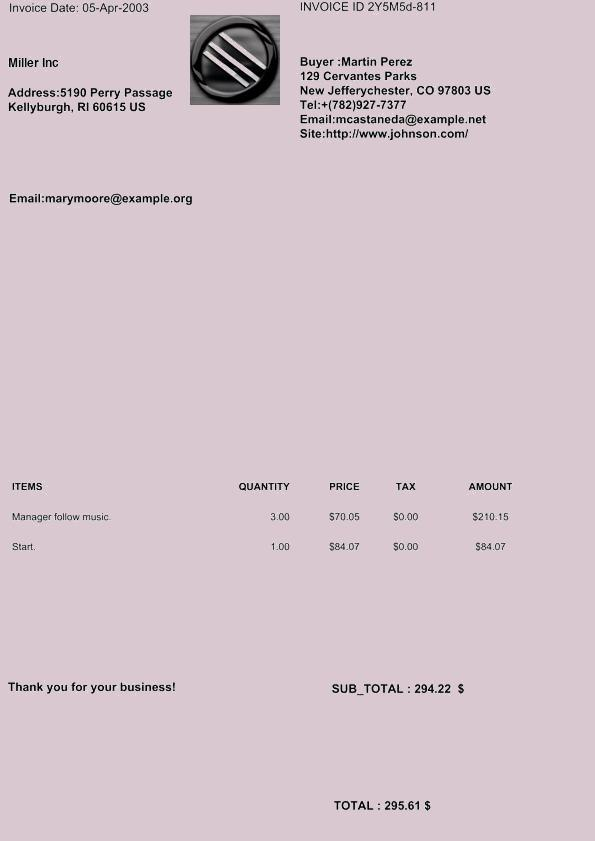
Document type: Invoice